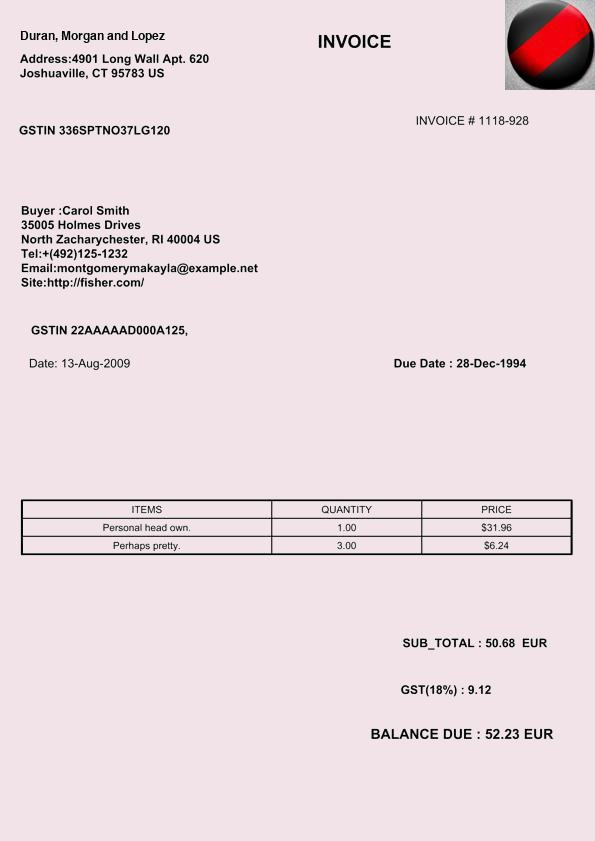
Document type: Invoice